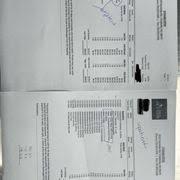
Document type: Invoice